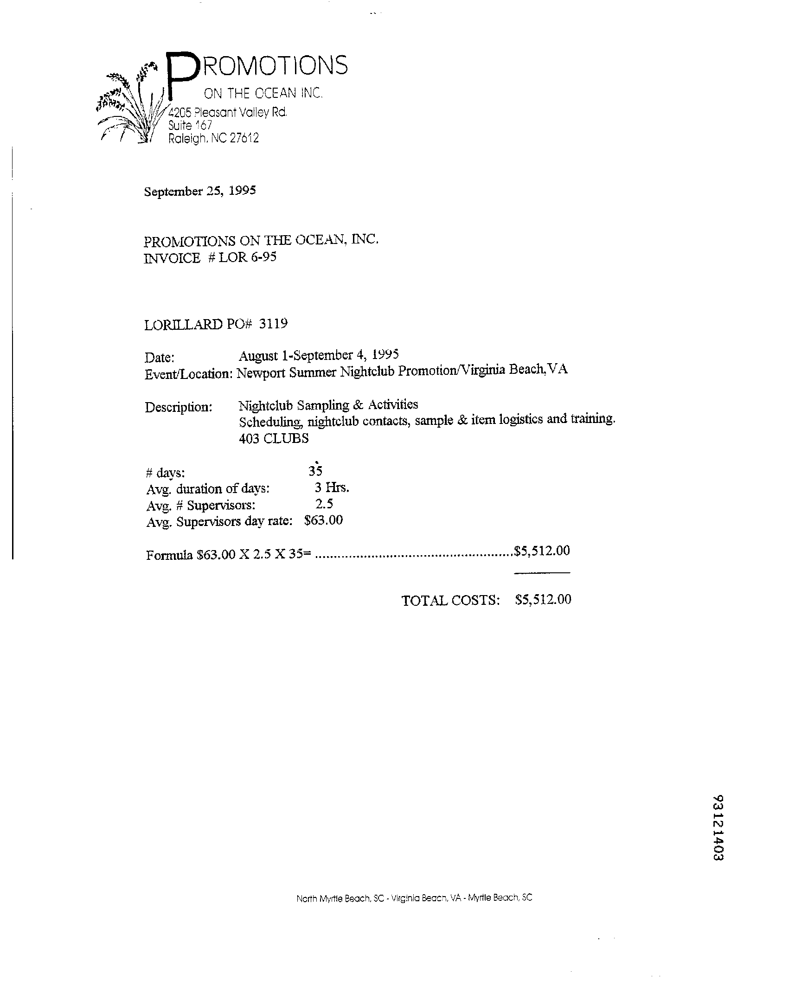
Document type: Invoice